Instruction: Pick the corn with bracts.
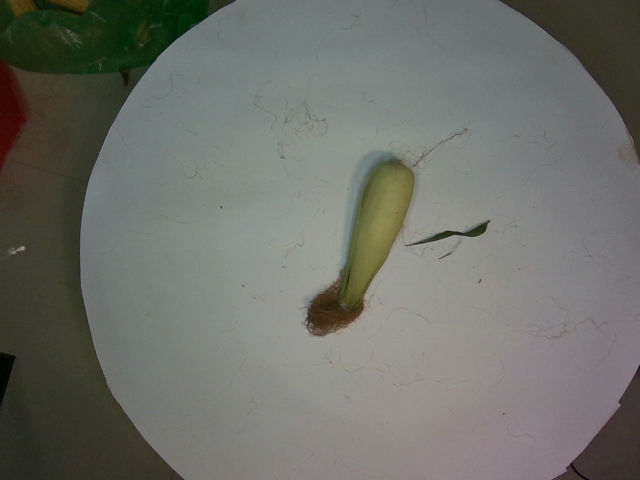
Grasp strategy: vertical